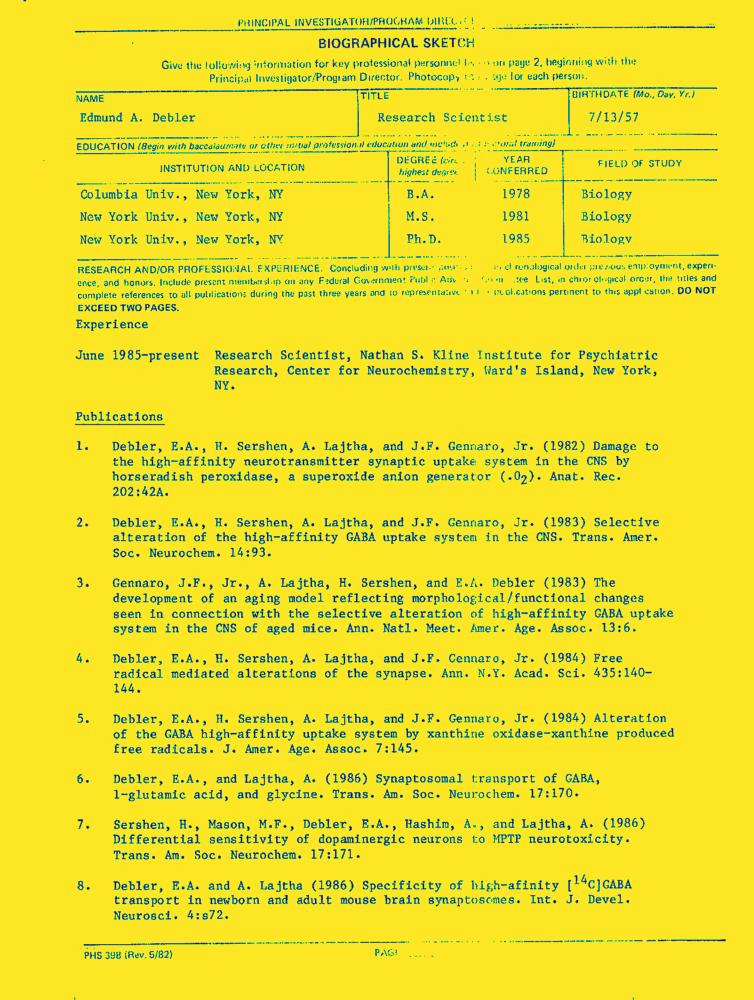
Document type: Resume-Doc